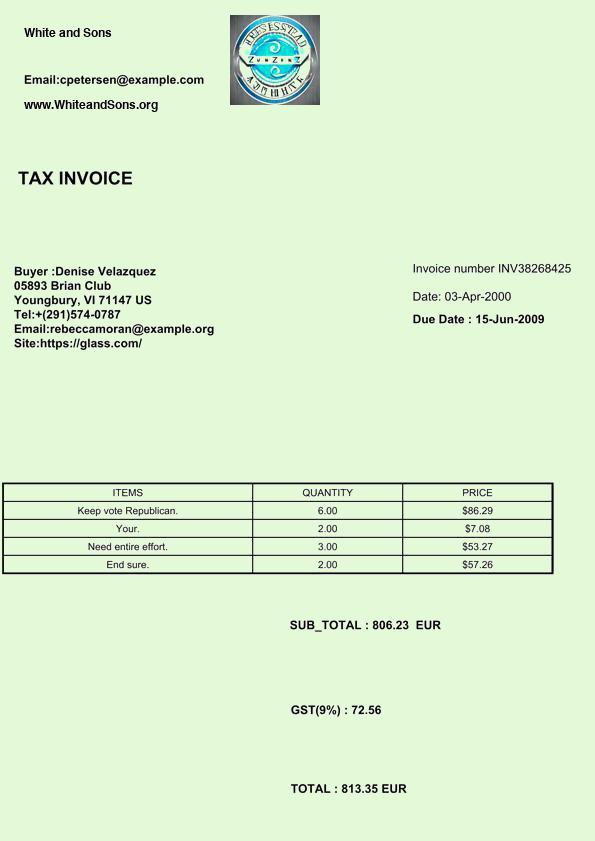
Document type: Invoice